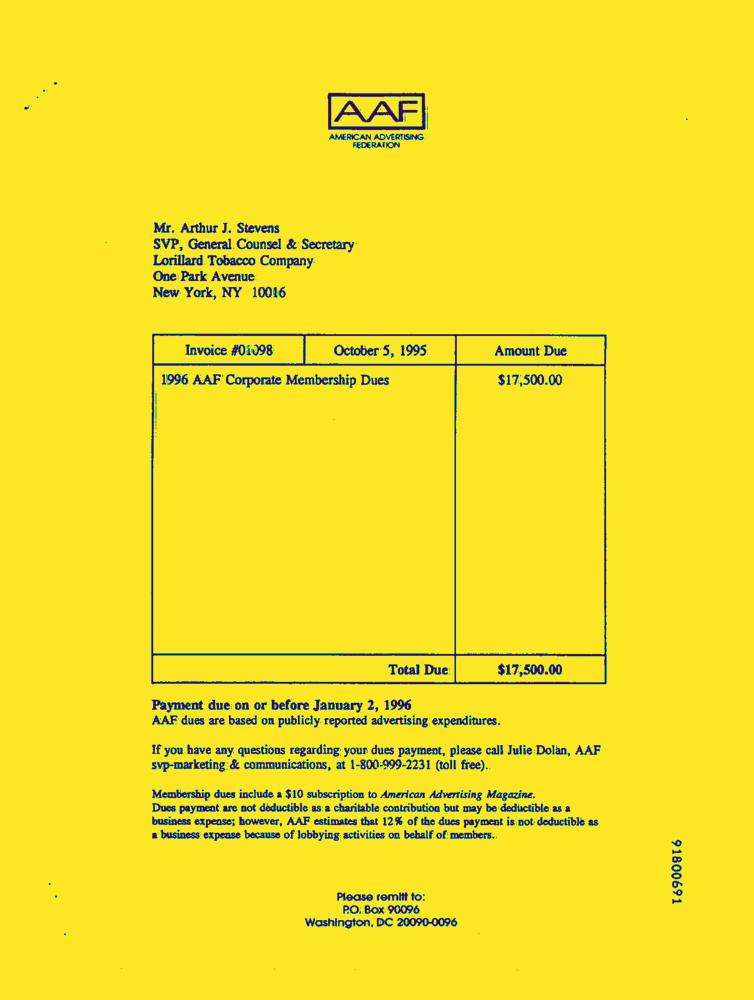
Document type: Invoice-Doc